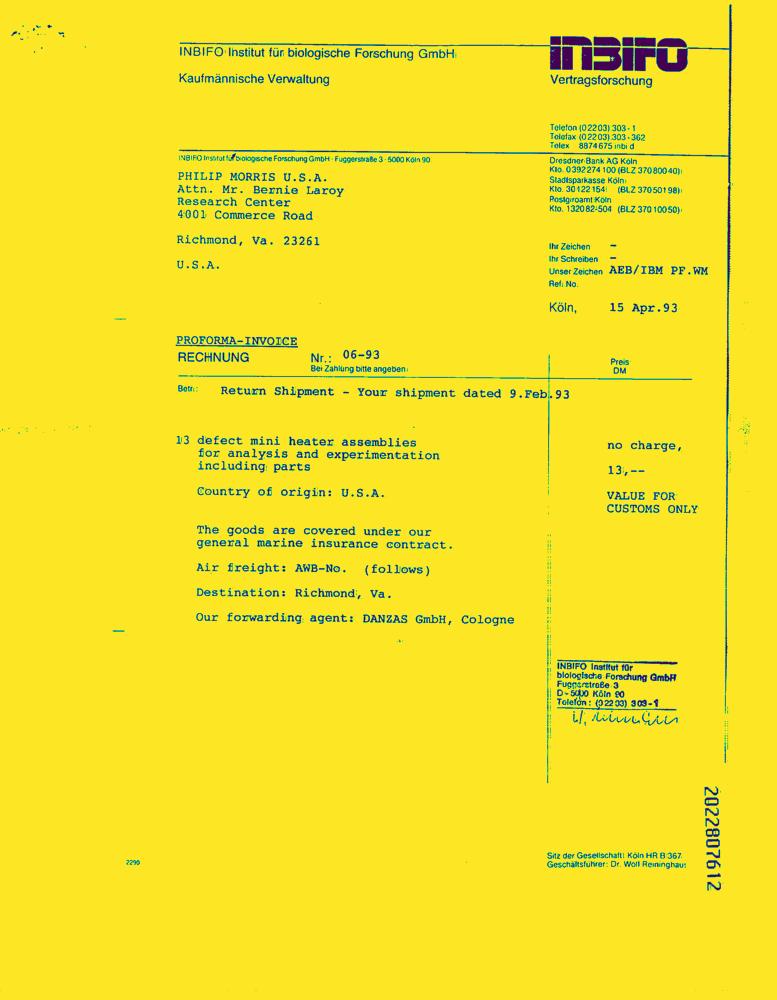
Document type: Invoice-Doc